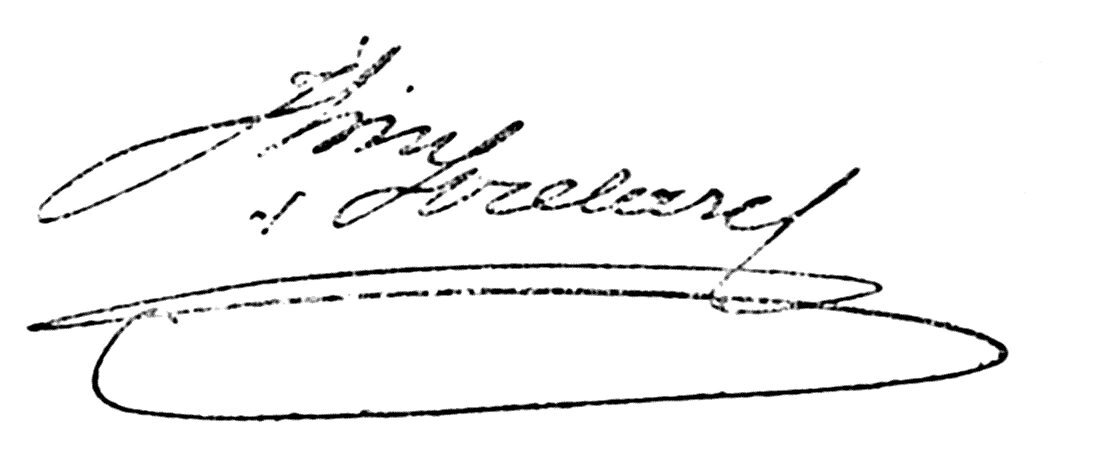
Signature of: josephin soulary